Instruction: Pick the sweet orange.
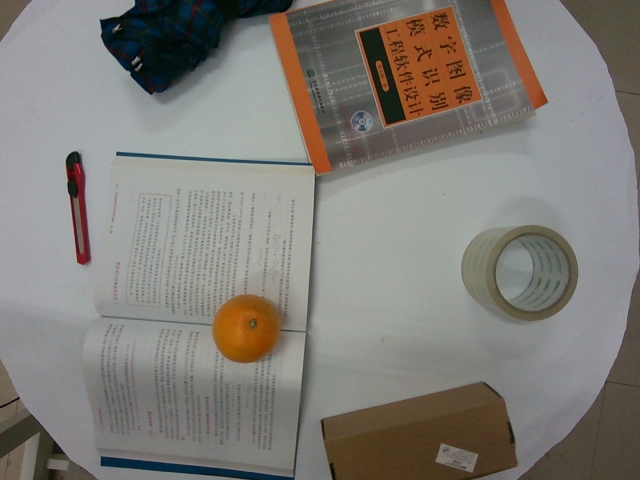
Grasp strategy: vertical